Question: What is the name of the tenant mentioned in the document?
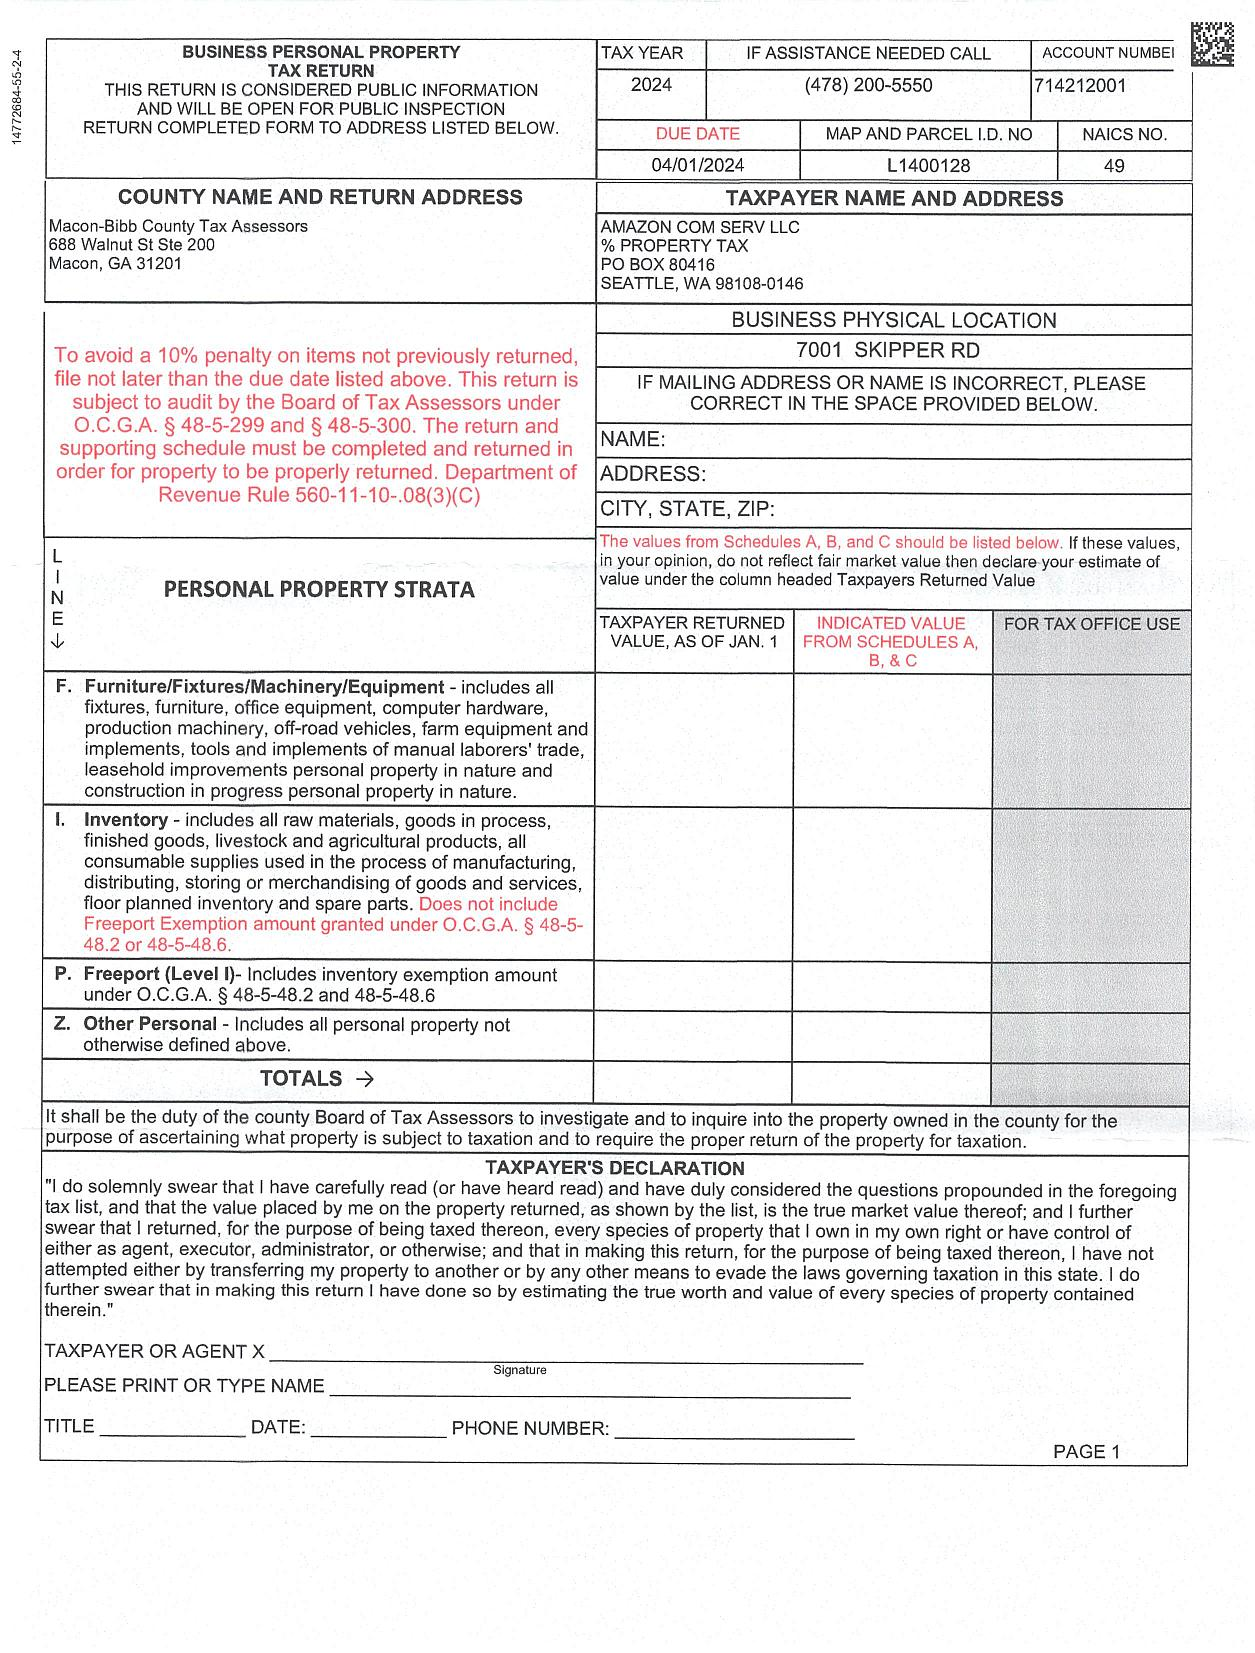
Answer: "AMAZON COM SERV LLC"